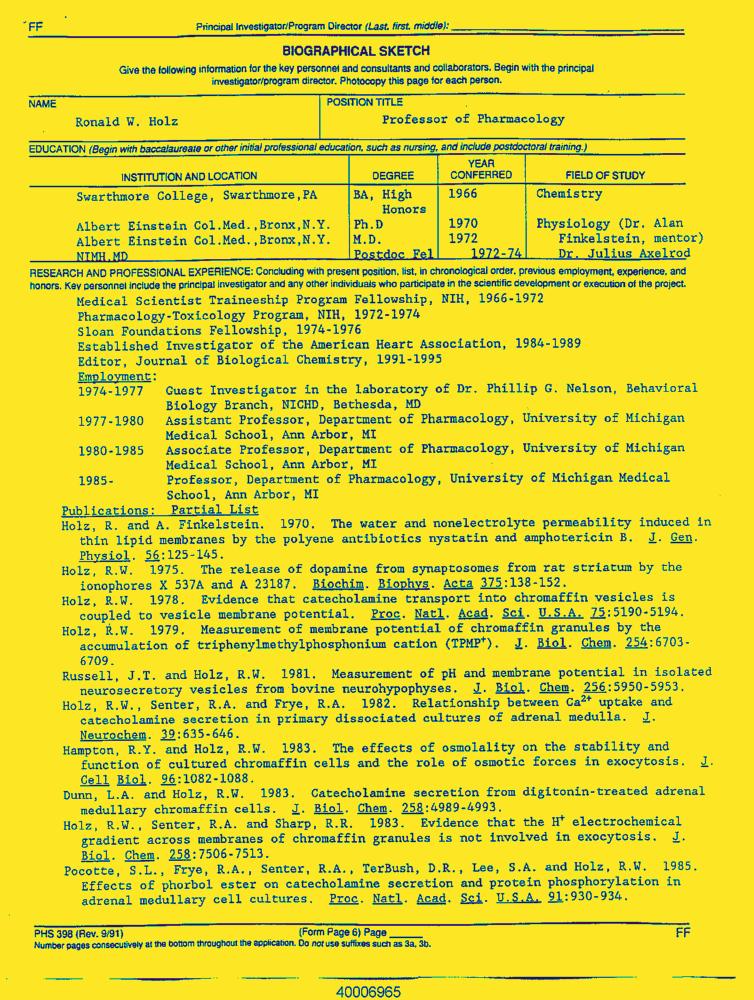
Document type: Resume-Doc